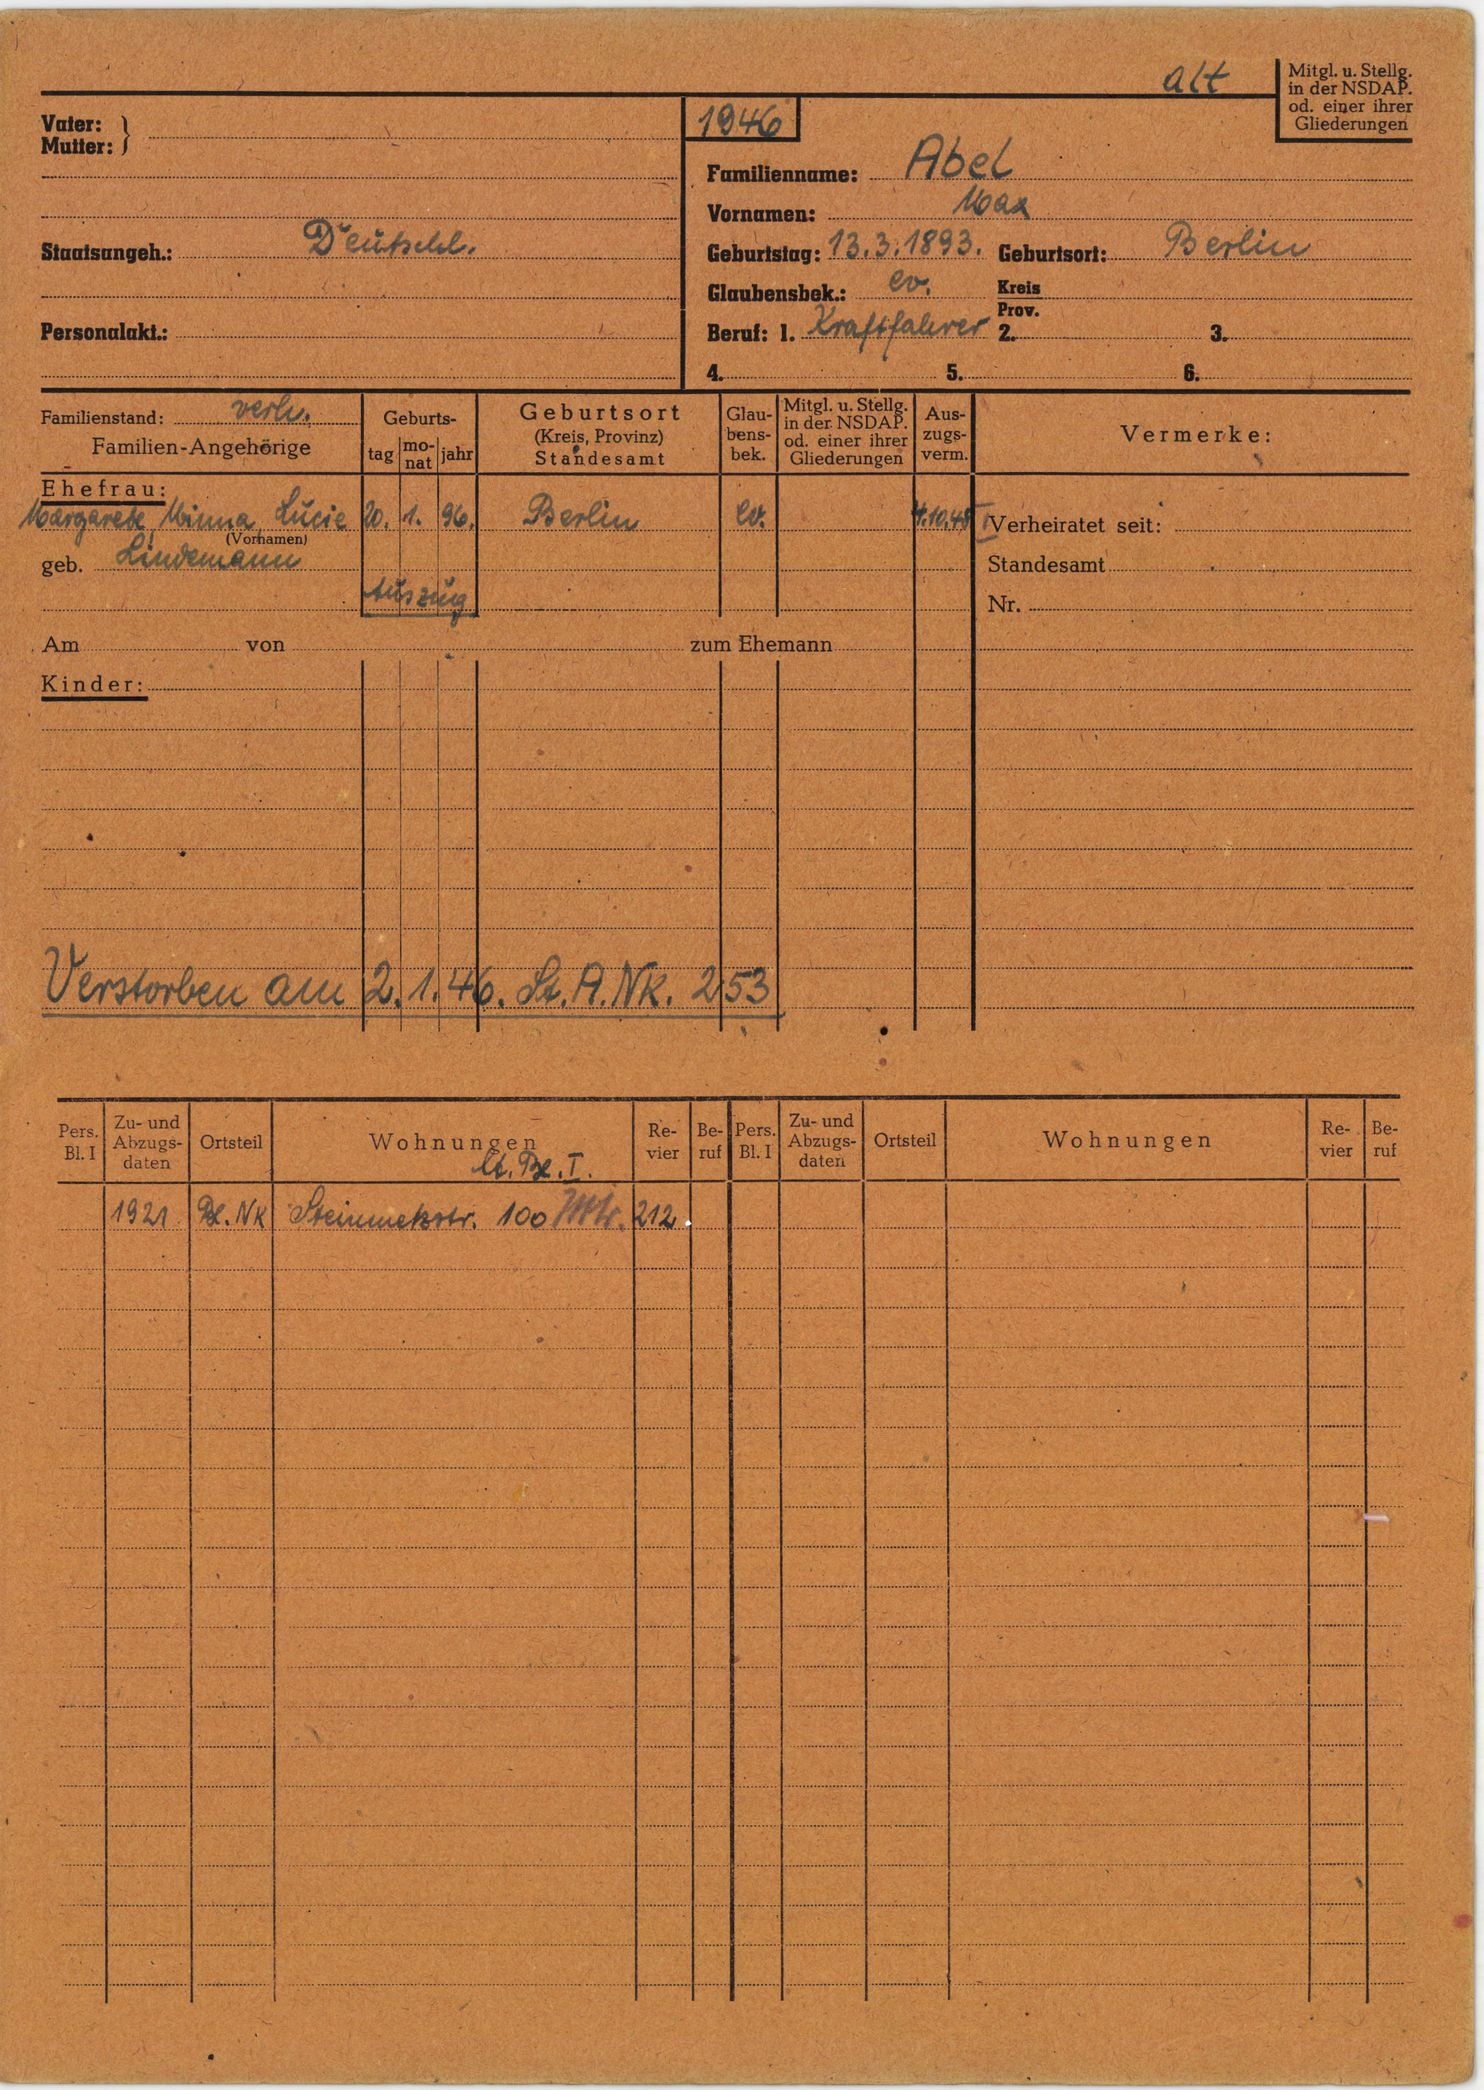
Abel